Question: What appears to be the issue?
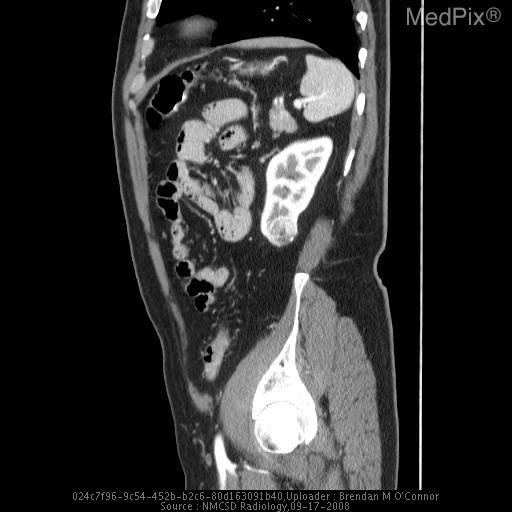
Answer: The findings suggest Exophytic mass off inferior pole of left kidney.  The solid, heterogenous mass measures 2.7 cm in diameter and disturbs the renal contour.  The remainder of the left and right kidneys is normal.  No renal vein or inferior vena cava thromboses are present.  There is no adenopathy.. Exophytic enhancing mass off the inferior pole of the left kidney.  Heterogenous, rounded mass measures 2.7 cm in diameter.  Remainder of left and right kidneys is normal.. The patient might have a history of History of right upper quadrant pain for the past two weeks..